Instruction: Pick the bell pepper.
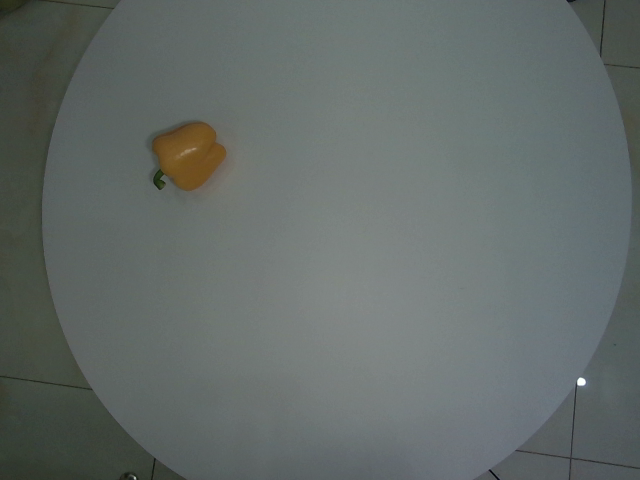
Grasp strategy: vertical